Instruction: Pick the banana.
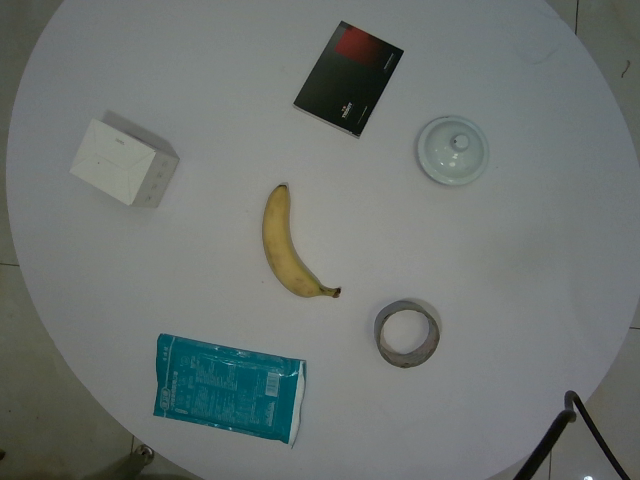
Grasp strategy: vertical